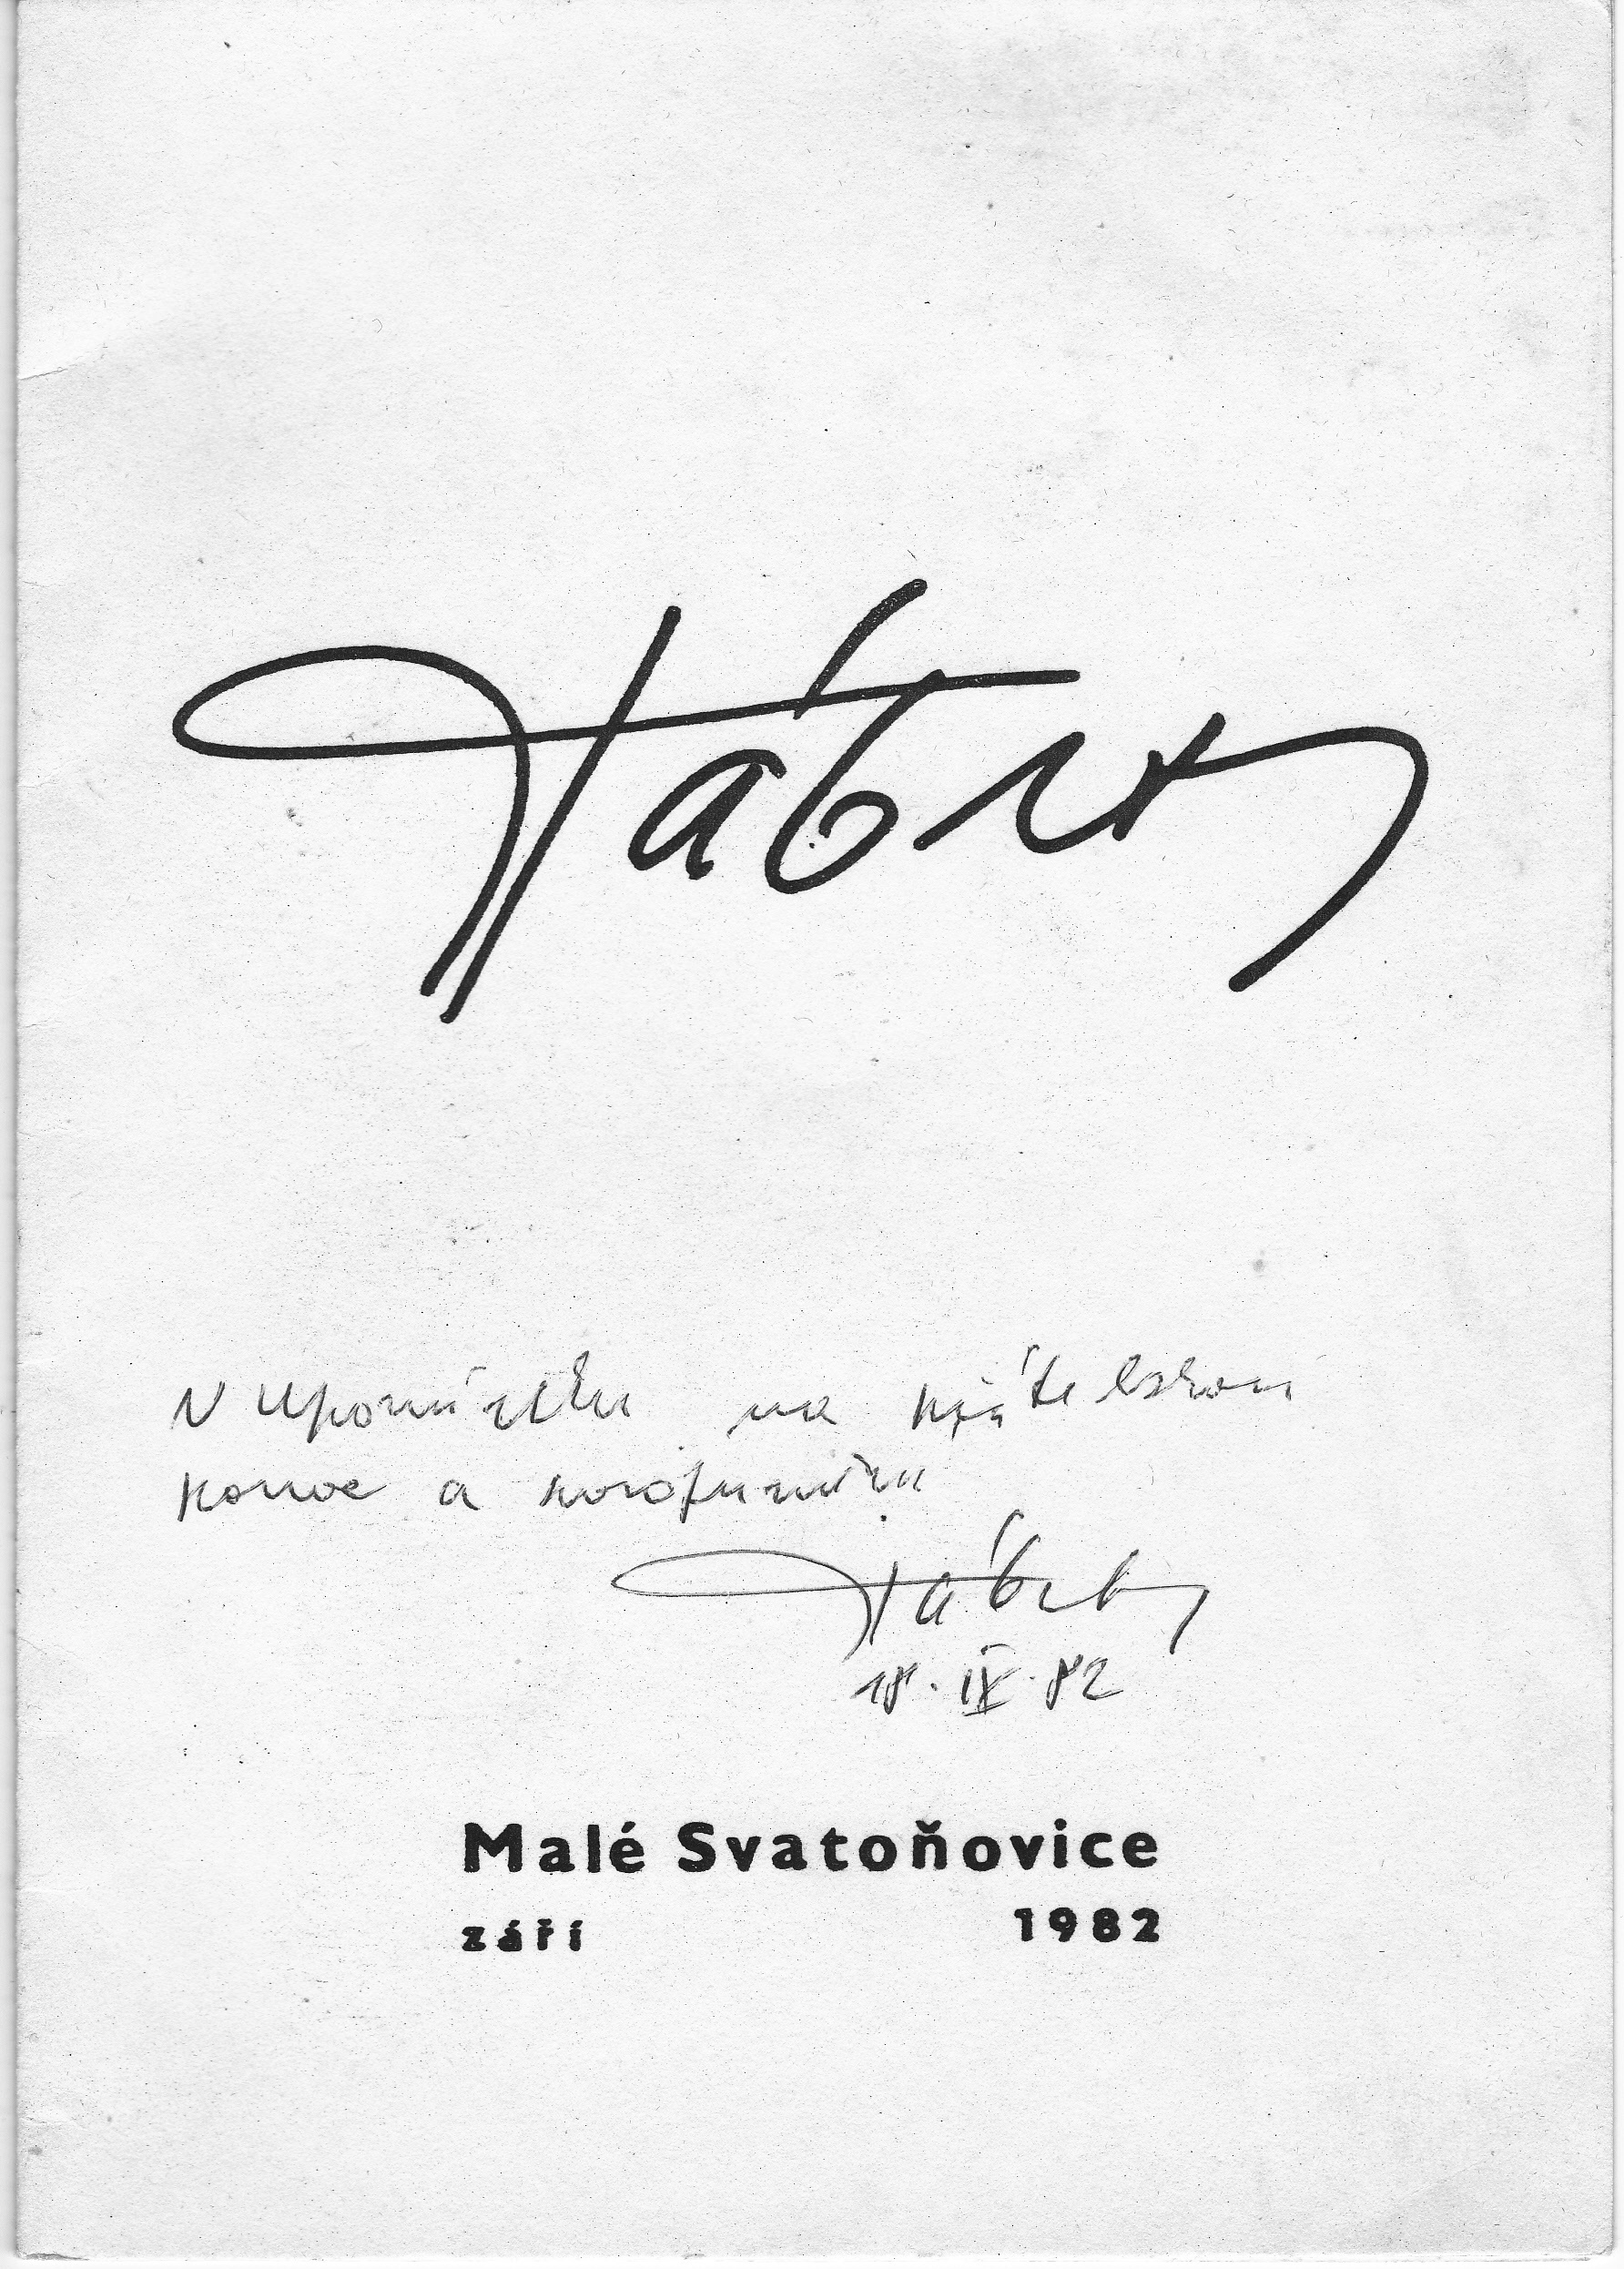
Signature of: jaroslav kábrt